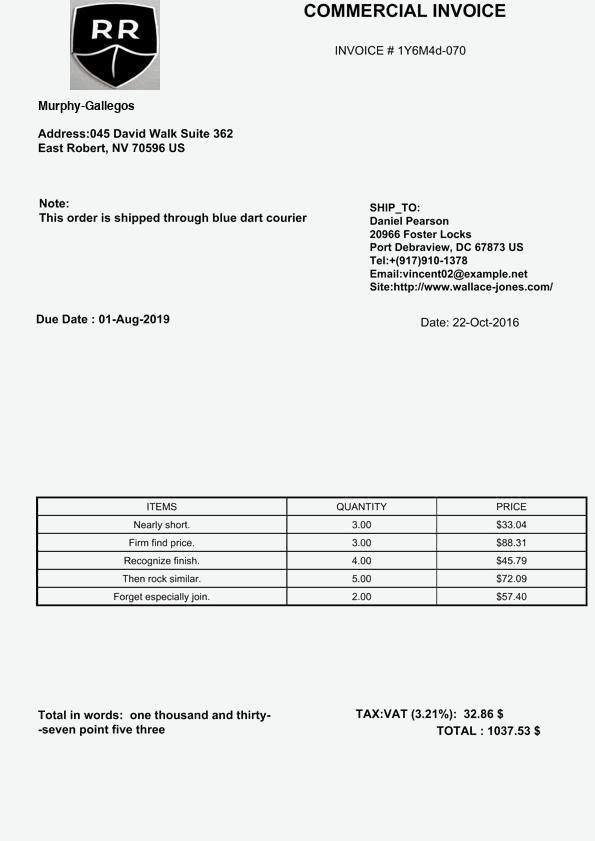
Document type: Invoice